Question: What appears to be the issue?
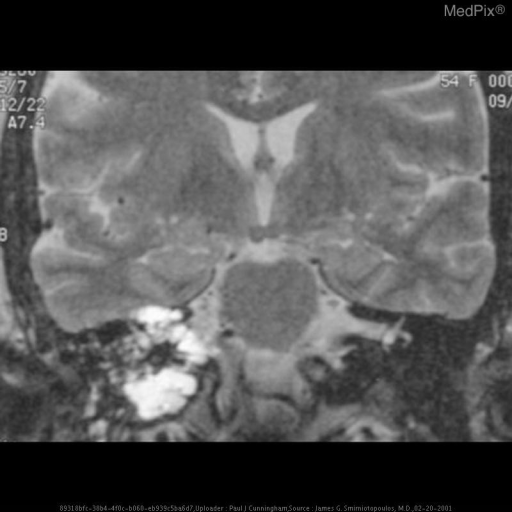
Answer: The findings suggest "Bipolar" mass involving the petrous bone and posterior fossa
Destructive petrous (temporal bone) mass
- posteromedial, near vestibular aqueduct
- extends to middle ear
- erosion includes right sigmoid area

- heterogeneous mixed cystic and solid
- hyperintense on  both T1W and T2W
- proteinaceous and/or hemorrhagic fluid. MR images demonstrate an irregular multilobulated and heterogeneous (partially cystic and partially solid) mass involving the petrous portion of the temporal bone.  On the T1-weighted images, the mass has high signal intensity.  On the T2-weighted images, there are curvilinear serpentine hypointensities, suggestive of vessels, hemosiderin deposition, or calcification.    Some of the right petrous mastoid air cells are fluid filled.. The patient might have a history of A 54-year-old woman presented with chronic ear pain..